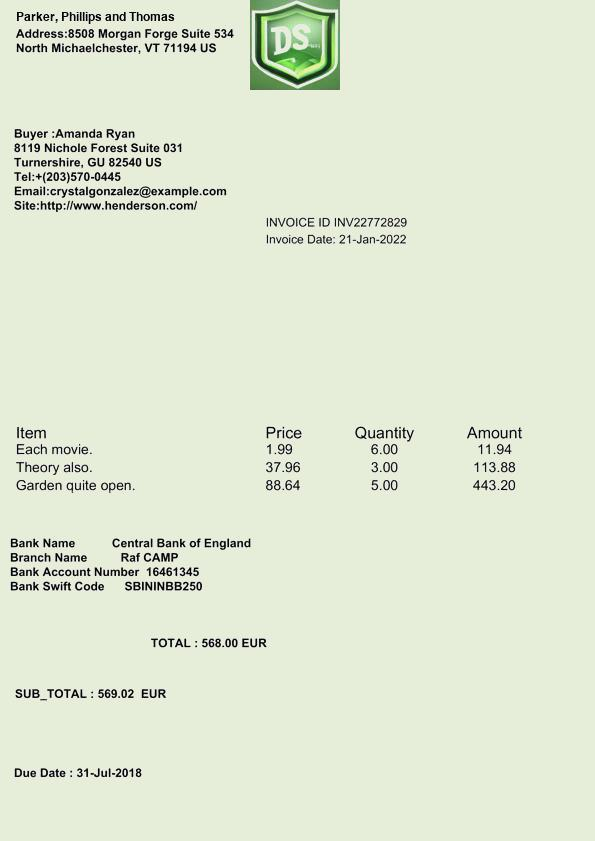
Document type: Invoice